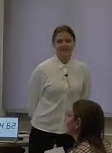
Транскрипция: Все молодцы, справились мы ура с этим заданием.
Категория: Педагогические действия
Подкатегория: Оценивает ответ (похвала)
Описание действия: Ученики дали ответы на выданные ранее групповые задания и учитель хвалит их за хорошо выполненную работу
Контекст и комментарии: Контекст ДО: Ученики выполняли задания по группам и давали ответ на поставленные вопросы. Результат ПОСЛЕ: ученики довольны тем что  хорошо справились с заданиями. Педагогический эффект: поощрение хорошо выполненной работы подталкивает учеников и дальше продолжать стараться